Can you pull out the amount in words, numerical amount, payee's name, date of the cheque, and the bank's name from the image?
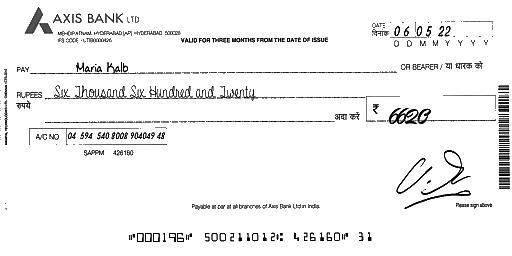
amt_in_words: Six Thousand Six Hundred and Twenty
amt_in_figures: 6620
payee_name: Maria Kalb
bank_name: AXIS BANK
cheque_date: 06/05/22